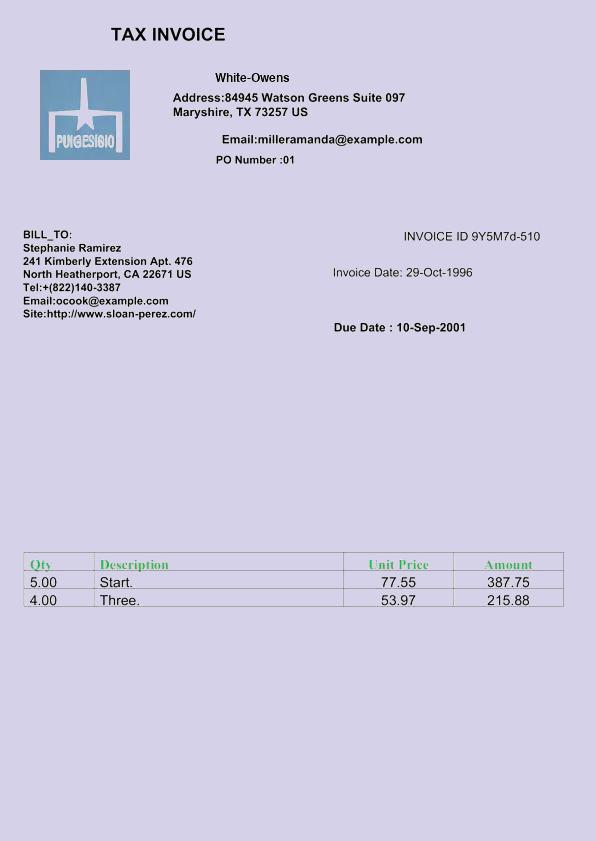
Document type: Invoice